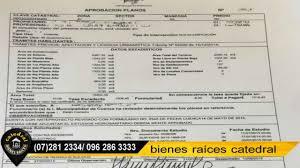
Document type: Invoice